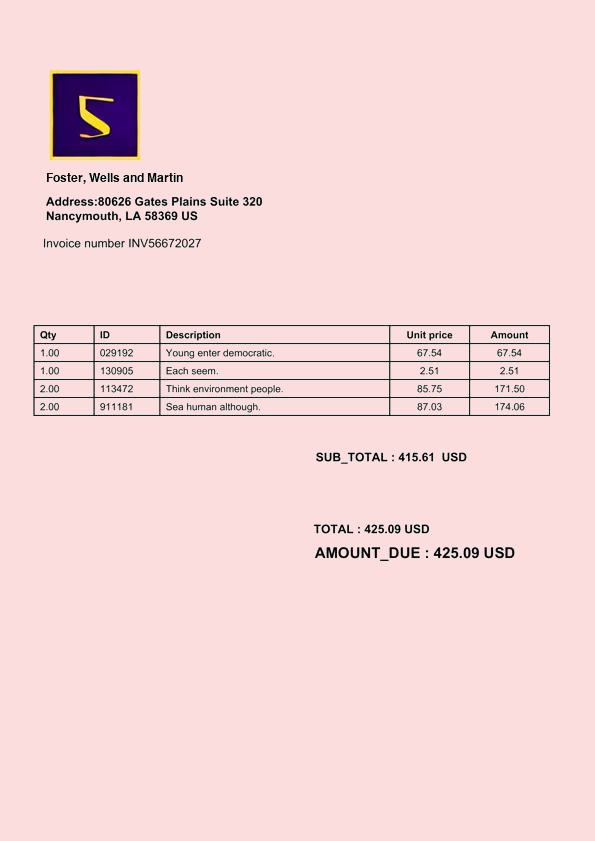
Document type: Invoice